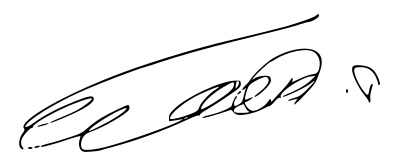
Signature of: levi eshkol